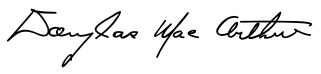
Signature of: douglas macarthur